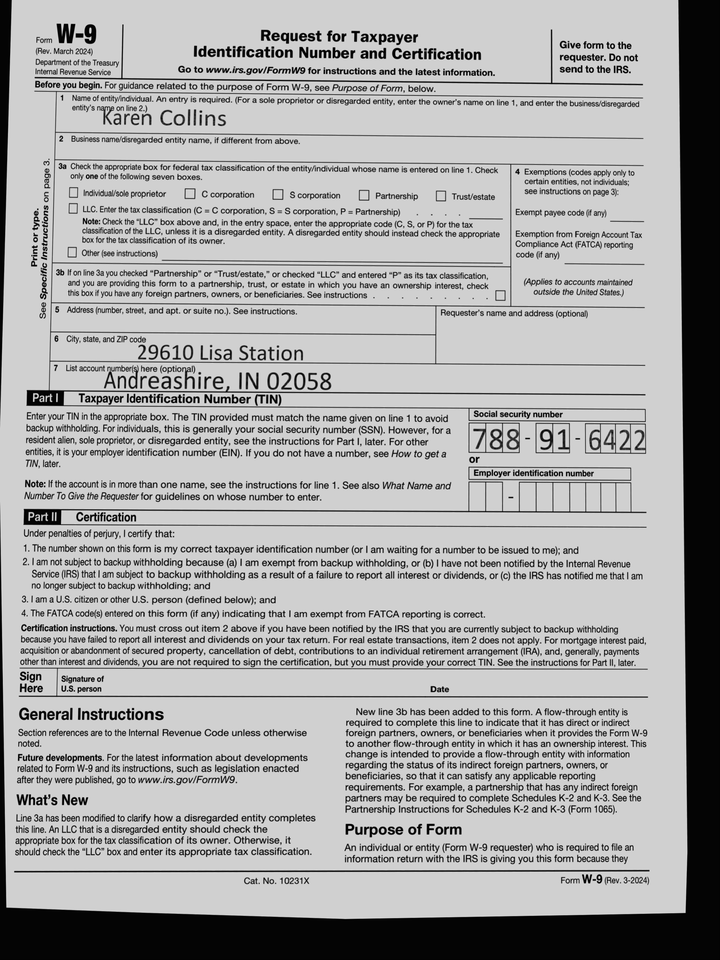
adr1: 29610 Lisa Station
adr2: Andreashire, IN 02058
cbx: no
ssn: 788916422
enm: Karen Collins